Question: What appears to be the issue?
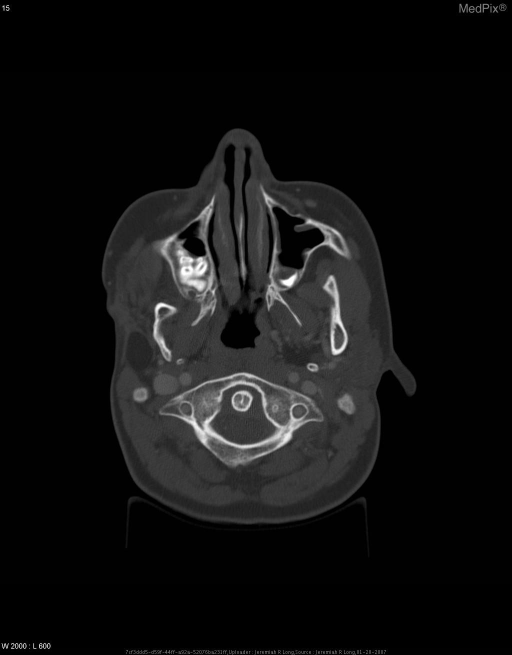
Answer: The findings suggest Contrast enhanced axial CT images of the neck demonstrate agenesis of the right pinna, external auditory canal and middle ear.  The right inner ear appears intact with slight increased sclerosis about its osseous components.  The right mastoid air cells are essentially absent.

The right zygomatic arch is hypoplastic and the right mandibular ramus and condyle are markedly hypoplastic and malformed.

The right mandible does not articulate at the TMJ.  The globes appear symmetric bilaterally.. Contrast enhanced axial CT images of the neck demonstrate agenesis of the right pinna, external auditory canal and middle ear.  The right inner ear appears intact with slight increased sclerosis about its osseous components.  The right mastoid air cells are essentially absent.

The right zygomatic arch is hypoplastic and the right mandibular ramus and condyle are markedly hypoplastic and malformed.  The right mandible does not articulate at the TMJ.  The globes appear symmetric bilaterally.. The patient might have a history of 14 year old boy with a known syndrome presents with right mandibular pain..